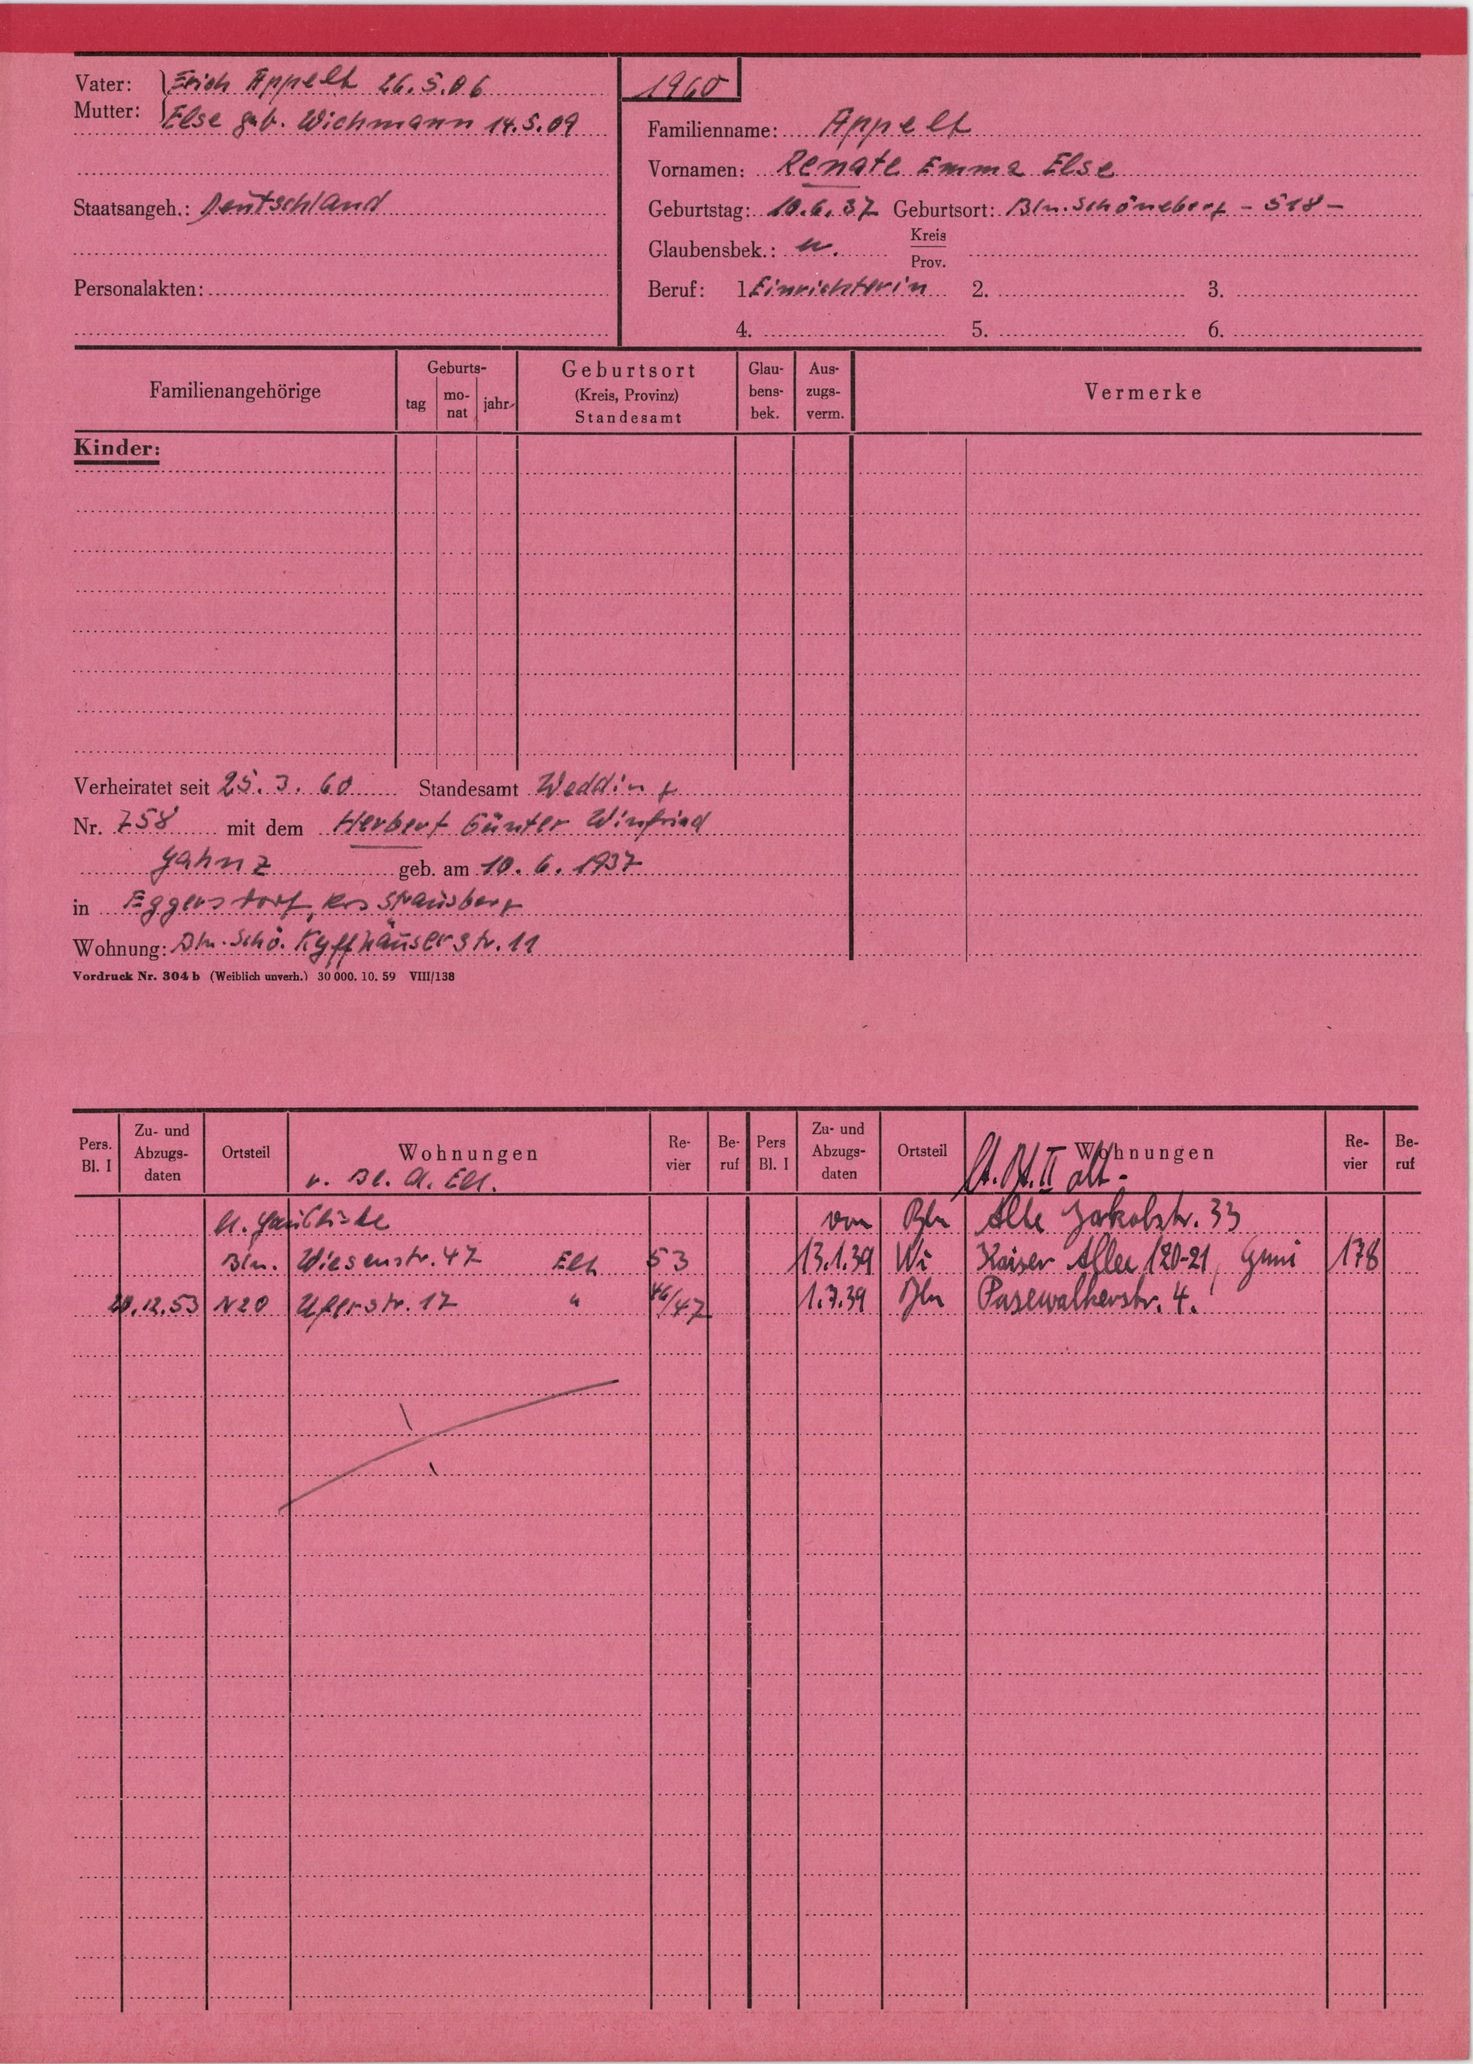
Appelt